Question: What appears to be the issue?
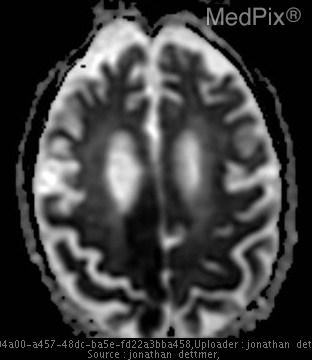
Answer: The findings suggest A new large area of restricted diffusion in the right posterior cerebral artery territory involving the parasagittal right parietal and right occipital regions.  Numerous areas of periventricular and deep white matter intensities on the DWI are not present on the ADC map.  This represents probable T2 shine-through corresponding to diffuse chronic microvascular
ischemic changes.. Second ADC map slice of R PCA ischemia without notable periventricular lesions.  This images corresponds to DWI image 21b.. The patient might have a history of Elderly (>89 y.o.) man with 15 year history of HTN and atrial fibrillation presents with decreased alertness and responsiveness x 3 hours, which has resolved on presentation.

Pt had several episodes of L sided lower extremity weakness and facial drooping lasting from minutes to hours over the past several months.  After one of these episodes, he was admitted with concern over his ability to manage his own medications.  His Coumadin was discontinued and he was and placed on antiplatelet medication alone, due to the potential for falls and subsequent bleeds..